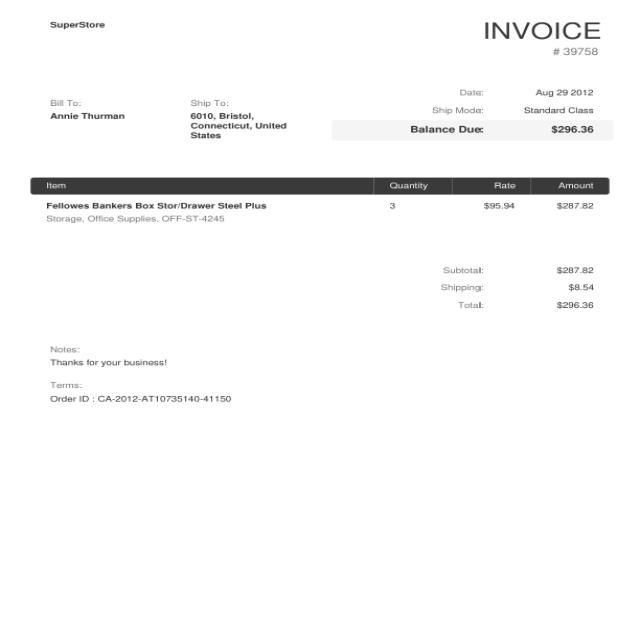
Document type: Invoice